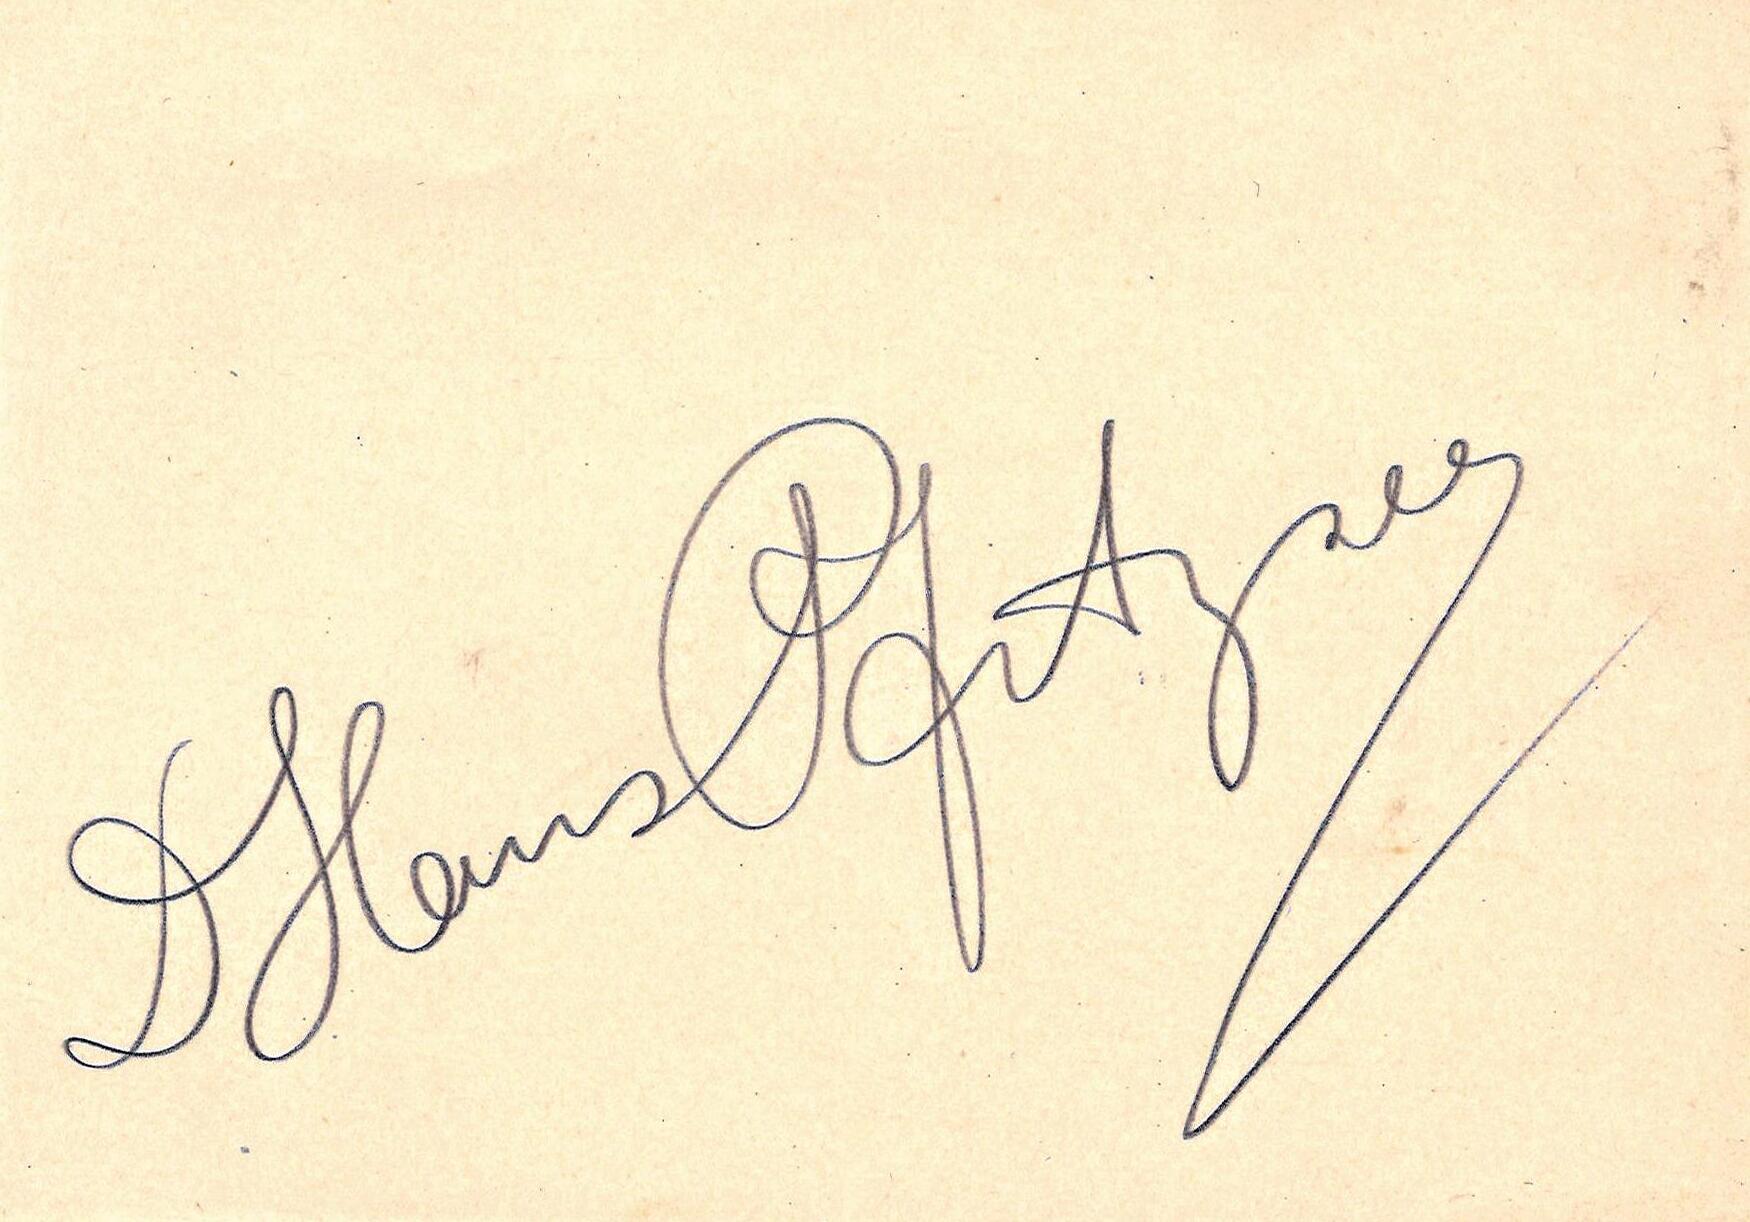
Signature of: hans pfitzner